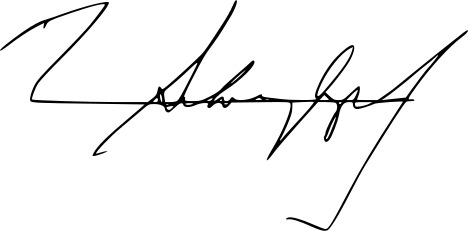
Signature of: norman schwarzkopf jr